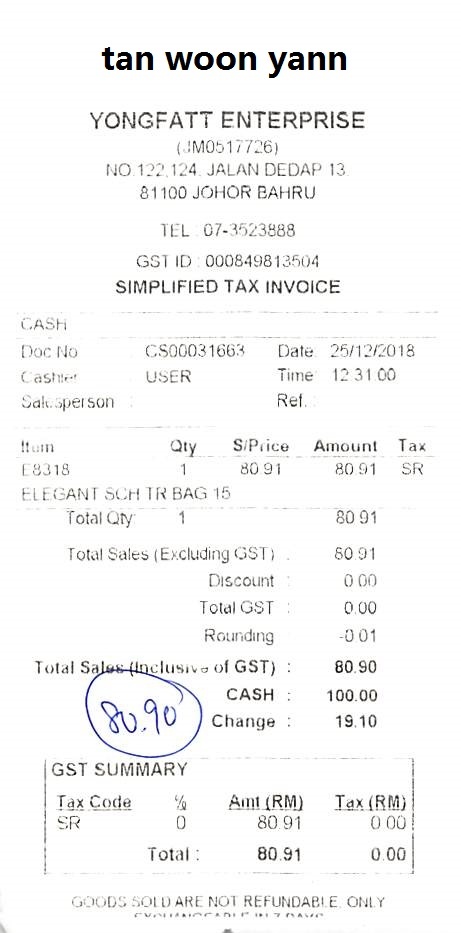
TAN WOON YANN
YONGFATT ENTERPRISE
(JM0517726)
NO 122.124 JALAN DEDAP 13
81100 JOHOR BAHRU
TEL 07-3523888
GST ID: 000849813504
SIMPLIFIED TAX INVOICE
CASH
DOC NO
CS00031663
DATE
25/12/2018
CASHIER
USER
TIME
12 31 00
SALESPERSON
REF.
ITEM
QTY
S/PRICE
AMOUNT
TAX
E8318
1
80.91
80.91
SR
ELEGANT SCHTR BAG 15
TOTAL QTY
1
80.91
TOTAL SALES (EXCLUDING GST) :
80.91
DISCOUNT :
0.00
TOTAL GST :
0.00
ROUNDING
-0.01
TOTAL SALES (INCLUSIVE OF GST) :
80.90
CASH :
100.00
CHANGE :
19.10
GST SUMMARY
TAX CODE
%
AMT (RM)
TAX (RM)
SR
0
80.91
0.00
TOTAL :
80.91
0.00
GOODS SOLD ARE NOT REFUNDABLE ONLY